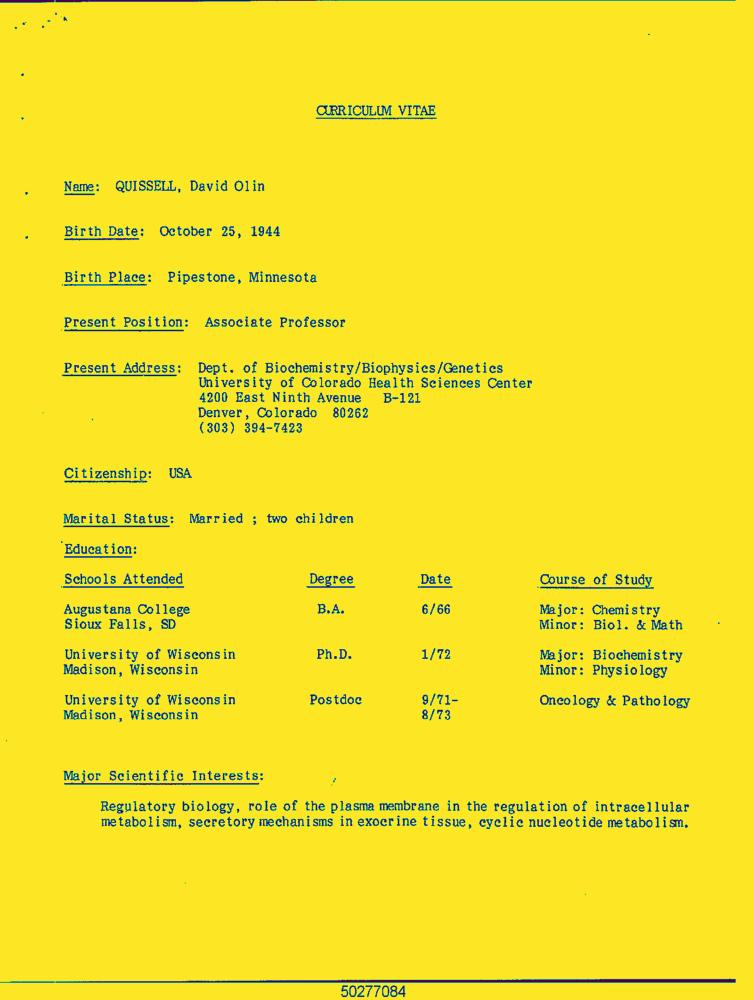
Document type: Resume-Doc